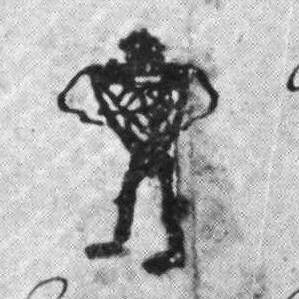
Signature of: uncas